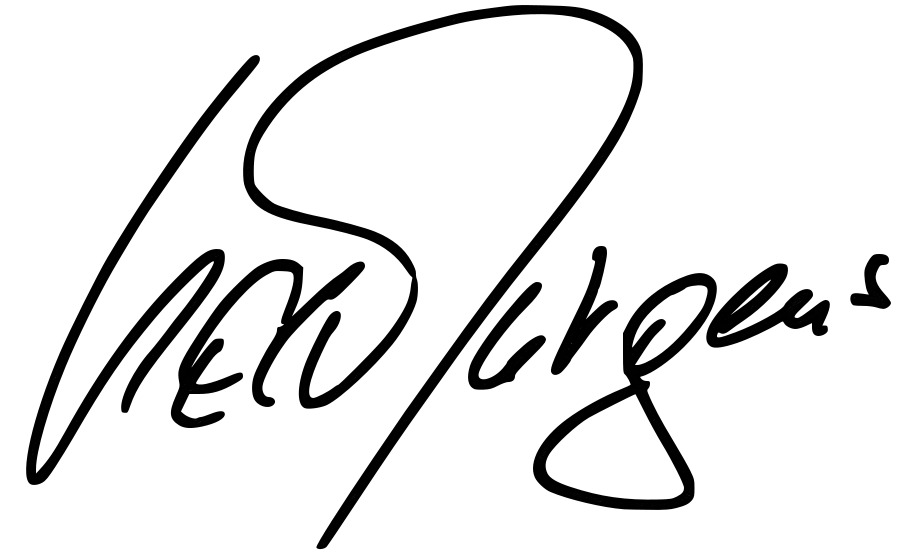
Signature of: udo jürgens